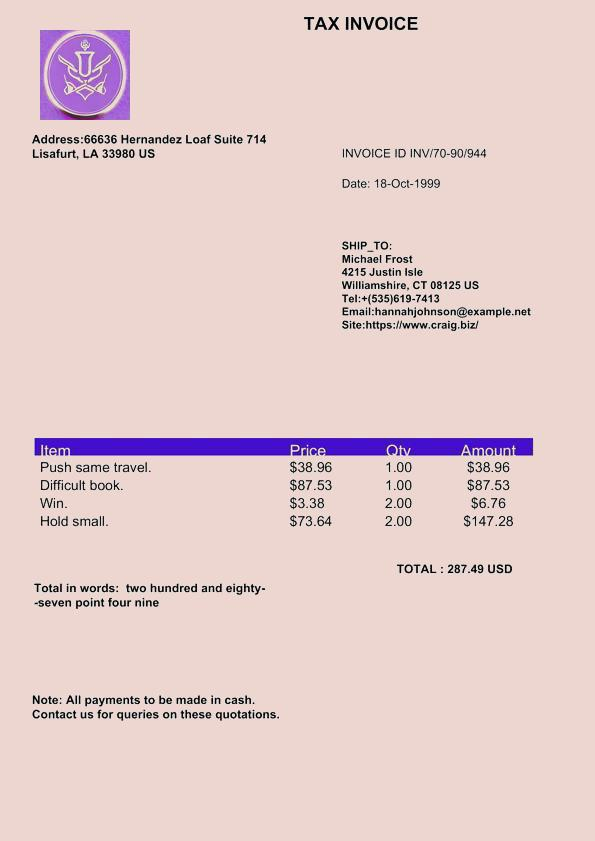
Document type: Invoice